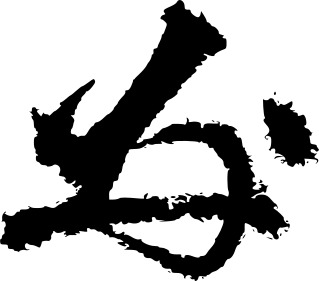
Signature of: shigeru yoshida